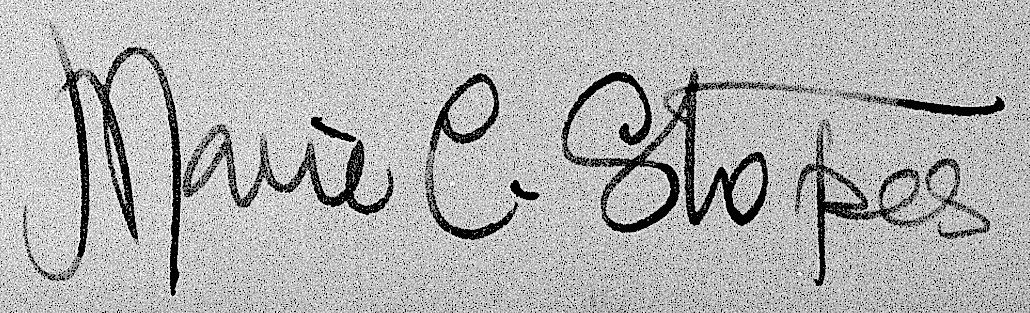
Signature of: marie stopes